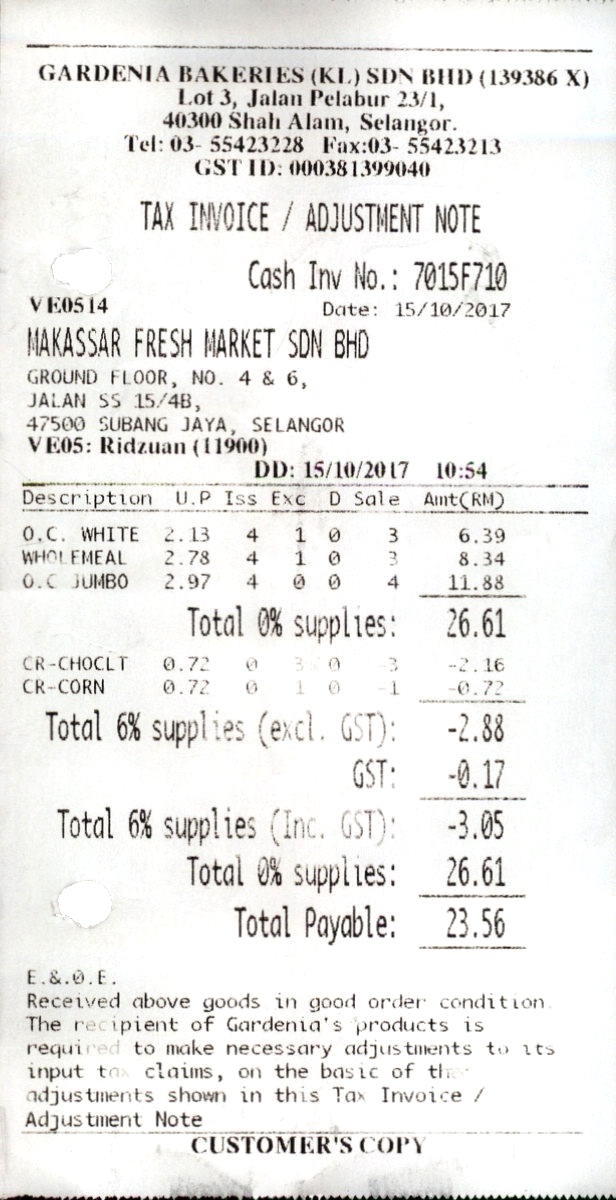
GARDENIA BAKERIES (KL) SDN BHD (139386 X)
LOT 3, JALAN PELABUR 23/1,
40300 SHAH ALAM, SELANGOR.
TEL: 03- 55423228
GST ID: 000381399040
TAX INVOICE / ADJUSTMENT NOTE
CASH INV NO.: 7015F710
VE0514
DATE: 15/10/2017
MAKASSAR FRESH MARKET SDN BHD
GROUND FLOOR, NO. 4 & 6,
JALAN SS 15/4B,
47500 SUBANG JAYA, SELANGOR
VE05: RIDZUAN (11900)
DD: 15/10/2017
DESCRIPTION
U.P
ISS
EXC
D
SALE
AMT(RM)
O.C. WHITE
2.13
4
1
0
3
6.39
WHOLEMEAL
2.78
4
1
0
3
8.34
O.C JUMBO
2.97
4
0
0
4
11.88
TOTAL 0% SUPPLIES:
26.61
CR-CHOCLT
0.72
0
3
0
-3
-2.16
CR-CORN
0.72
0
1
0
-1
-0.72
TOTAL 6% SUPPLIES (EXCL. GST):
-2.88
GST:
-0.17
TOTAL 6% SUPPLIES (INC. GST):
-3.05
TOTAL 0% SUPPLIES:
26.61
TOTAL PAYABLE:
23.56
E.&.0.E.
RECEIVED ABOVE GOODS IN GOOD ORDER CONDITION.
THE RECIPIENT OF GARDENIA'S PRODUCTS IS
REQUIRED TO MAKE NECESSARY ADJUSTMENTS TO ITS
INPUT TAX CLAIMS, ON THE BASIC OF TH
ADJUSTMENTS SHOWN IN THIS TAX INVOICE /
ADJUSTMENT NOTE
CUSTOMER'S COPY
FAX:03- 55423213
10:54